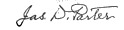
Signature of: james d porter